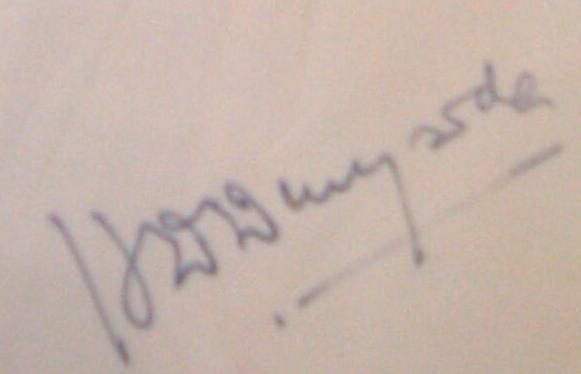
Signature of: h d deve gowda